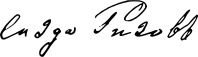
Signature of: q56569991